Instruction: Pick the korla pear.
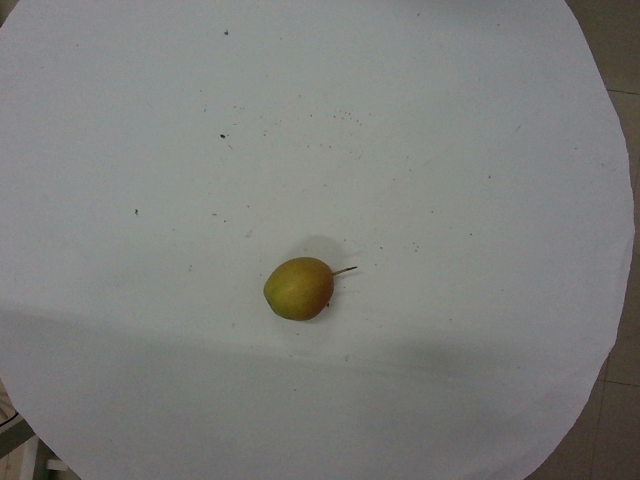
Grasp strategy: vertical